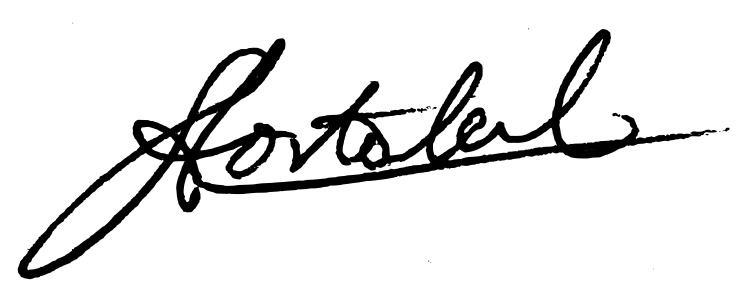
Signature of: luis alberto costales